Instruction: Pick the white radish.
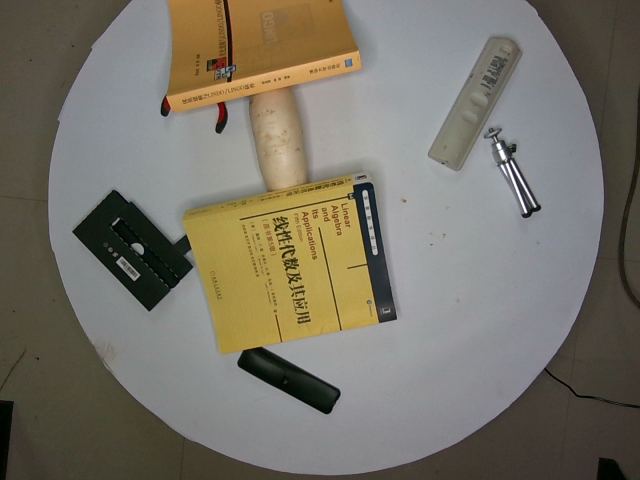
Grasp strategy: vertical